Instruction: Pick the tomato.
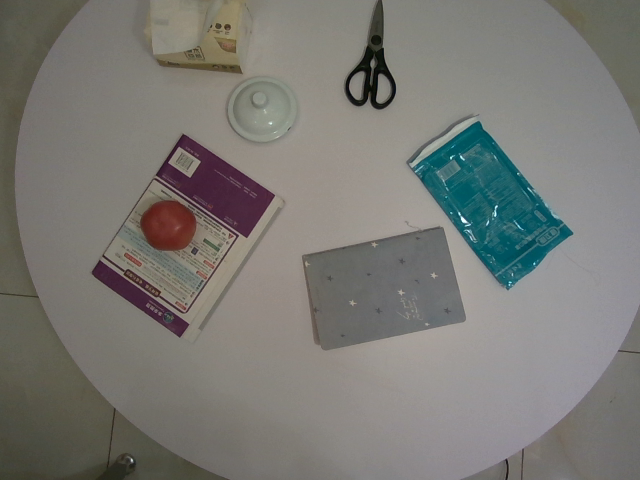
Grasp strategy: vertical